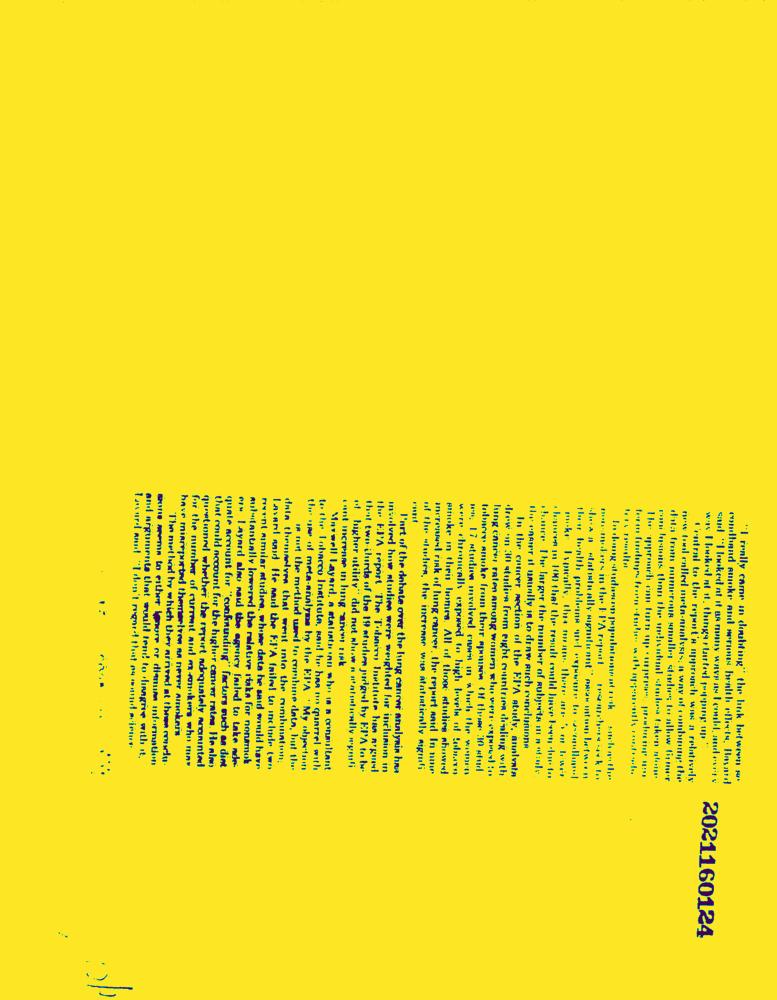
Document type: News-Article